Question: What might the diagnosis be?
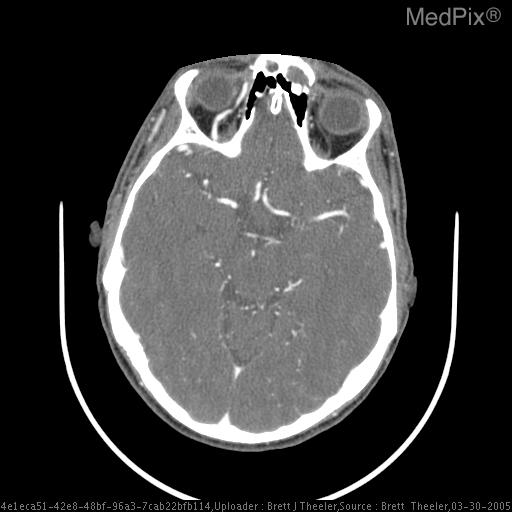
Answer: The possible diagnosis includes Trauma.